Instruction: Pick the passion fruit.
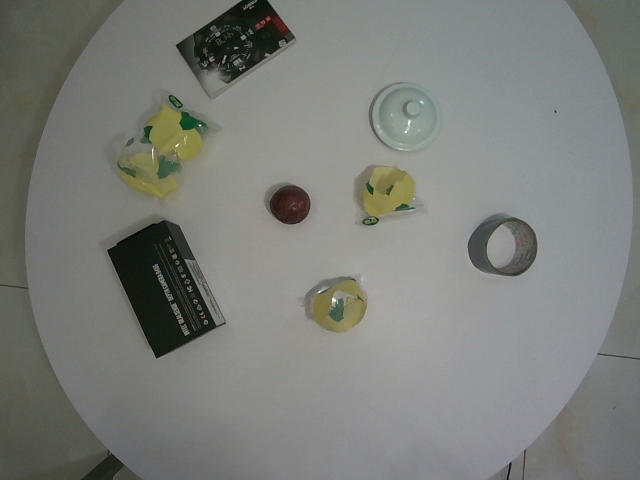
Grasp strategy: vertical